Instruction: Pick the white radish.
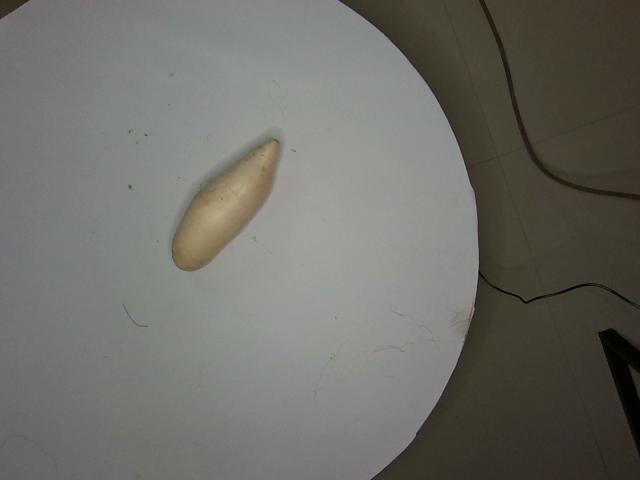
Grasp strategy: vertical